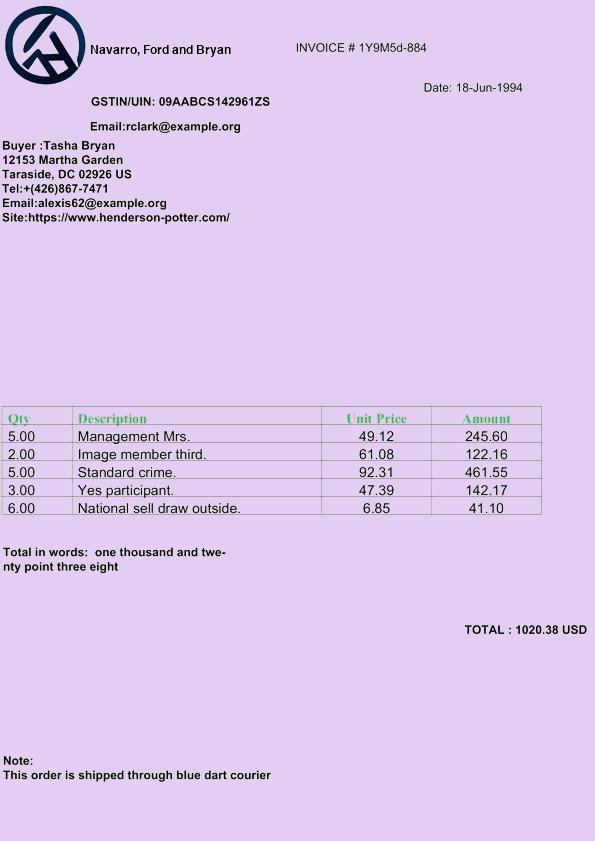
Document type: Invoice